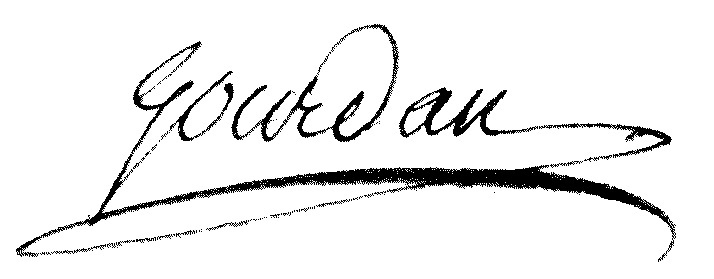
Signature of: claude christophe gourdan